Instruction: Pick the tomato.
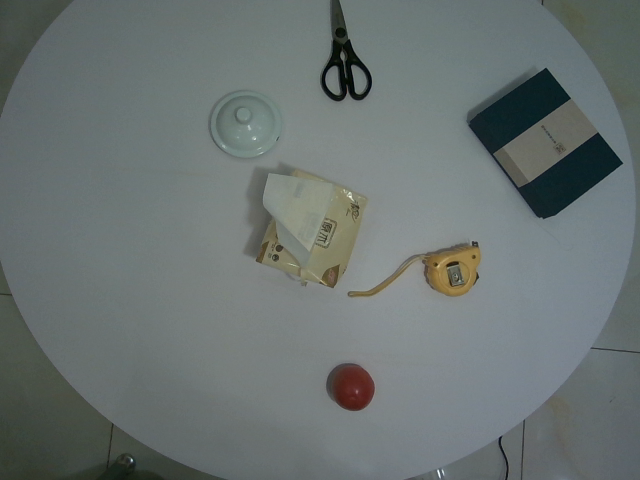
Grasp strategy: vertical